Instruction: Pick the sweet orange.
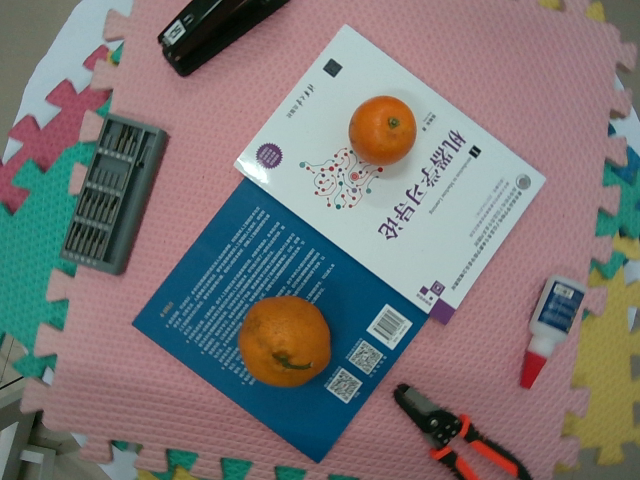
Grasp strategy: vertical